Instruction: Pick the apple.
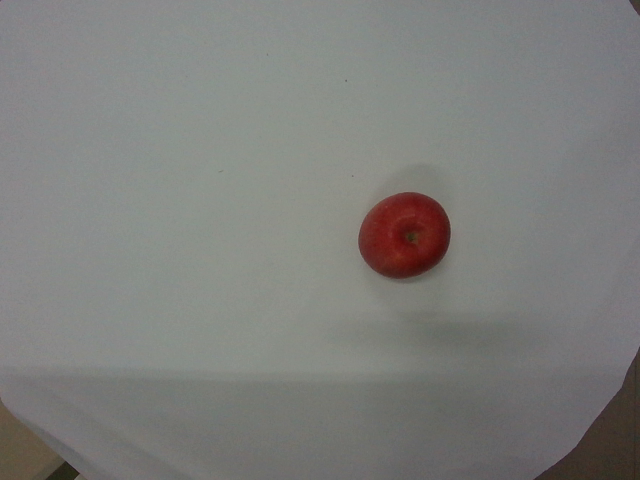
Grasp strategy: vertical